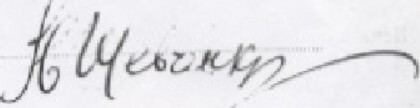
Signature of: ivan dem ianovitch chevtchenko